Question: Explain the disease:
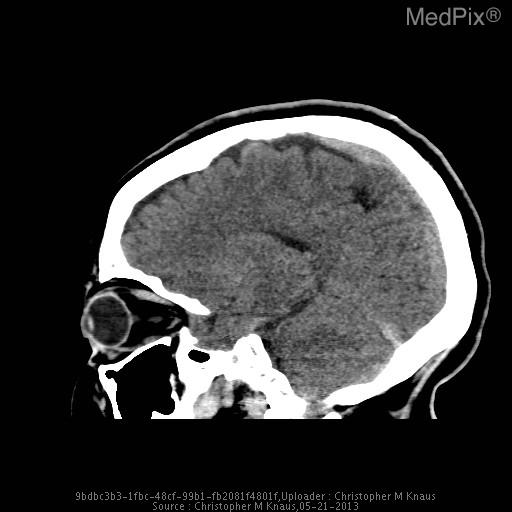
Answer: The disease is discussed as: Venous sinus thrombosis is caused by thrombus formation in the dural venous sinuses or cerebral veins.  It is an uncommon disorder (2-7 per million) which can have serious complications.  Causal factors include local (regional infection, trauma, neoplasm) and systemic (dehydration, hypercoagulable states, pregnancy, oral contraceptives).  Clinical presentation includes headache, neurologic deficits or seizures.  The superior sagittal sinus is most commonly affected, followed by the transverse and sigmoid sinuses.  Complications include venous infarcts, intracerebral hemorrhage and intracranial hypertension.

On noncontrast CT, the thombosed sinus is usually hyperdense.  This is nonspecific as dehydrated patients, adjacent subdural or subarachnoid hemorrhage or elevated hematocrit can cause increased sinus attenuation.  On contrast enhanced CT, the empty delta sign is a central defect from thrombus surrounded by contrast enhanced blood.  On MRI, absence of a flow void or abnormal signal within the sinus is seen.

MR venography with two-dimensional time-of-flight is used due to high sensitivity for slow flow compared to 3D TOF.  Contrast enhanced MRV improves visualization of small vessels.  CT venography is a rapid and accurate method for evaluating the venous sinuses.  Disadvantages include ionizing radiation exposure and need for iodinated contrast material.